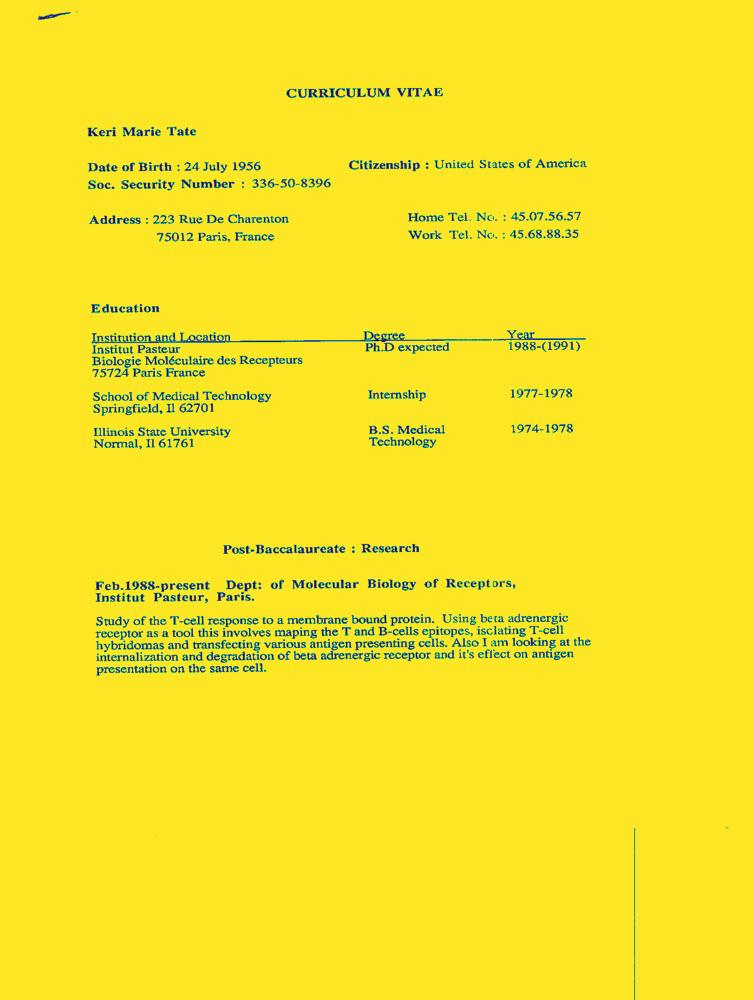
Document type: Resume-Doc